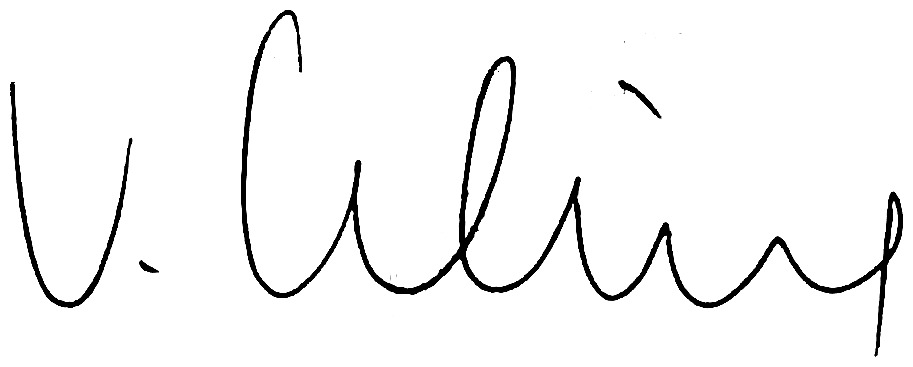
Signature of: viktor klima